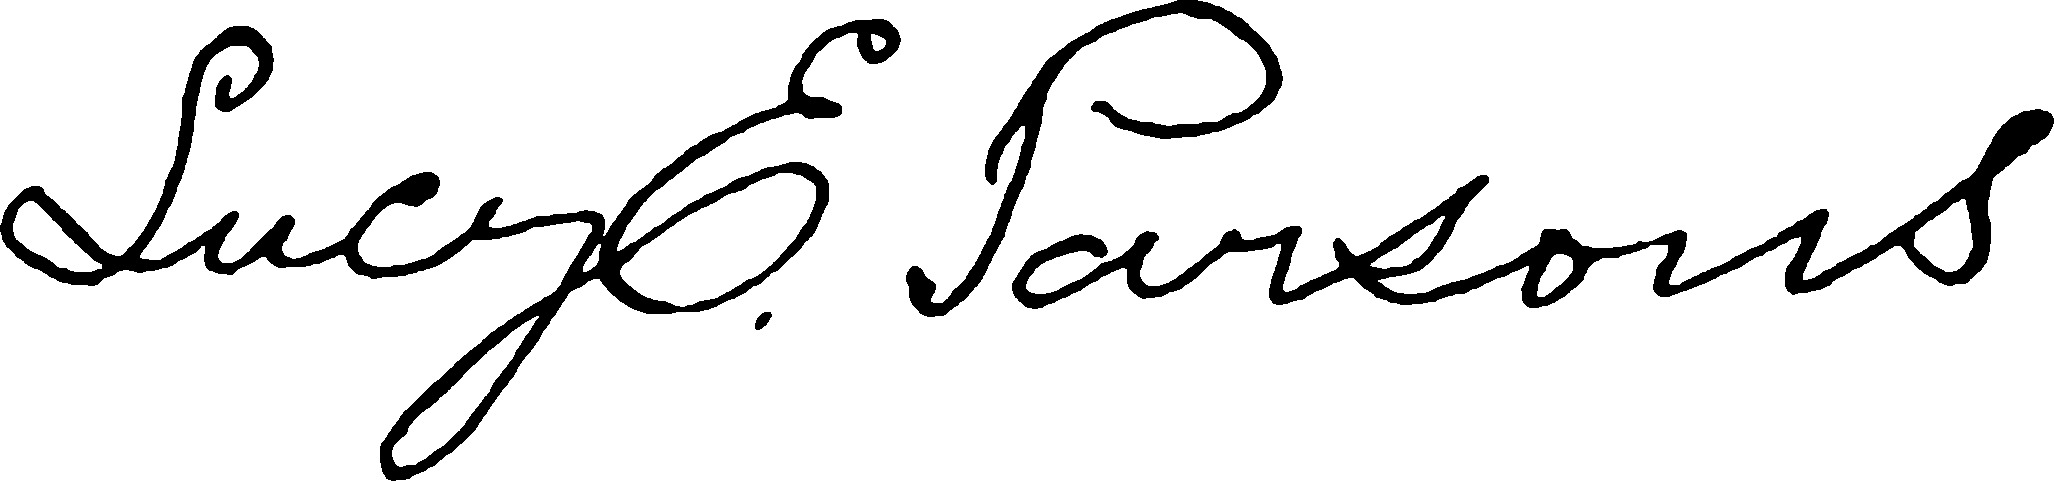
Signature of: lucy parsons